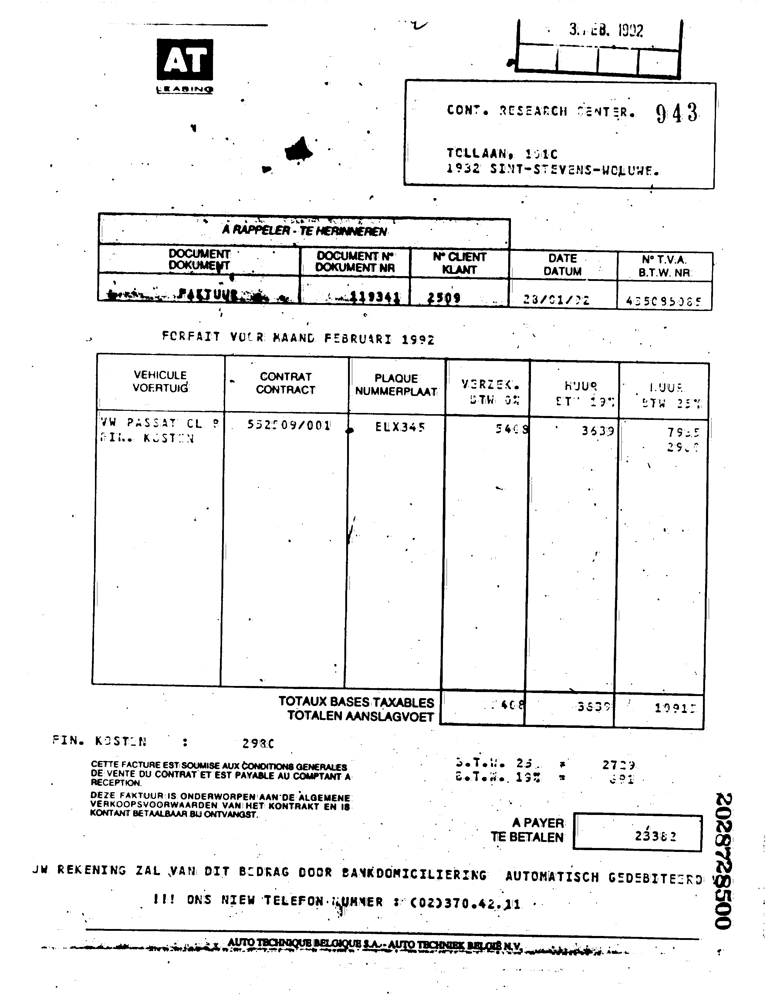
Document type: Invoice